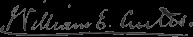
Signature of: william eleroy curtis